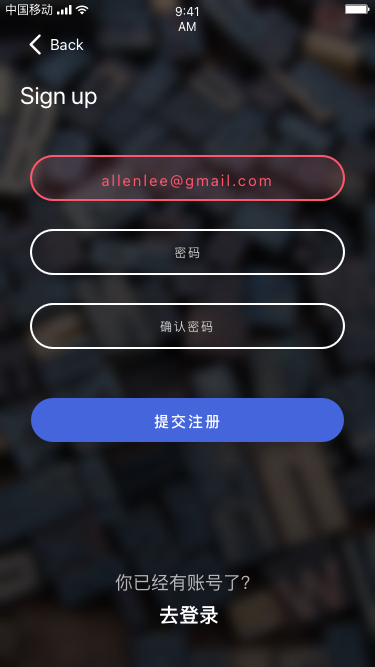
Text in this UI design:
allenlee@gmail.com
密码
确认密码
提交注册
你已经有账号了？
去登录
Back
Sign up